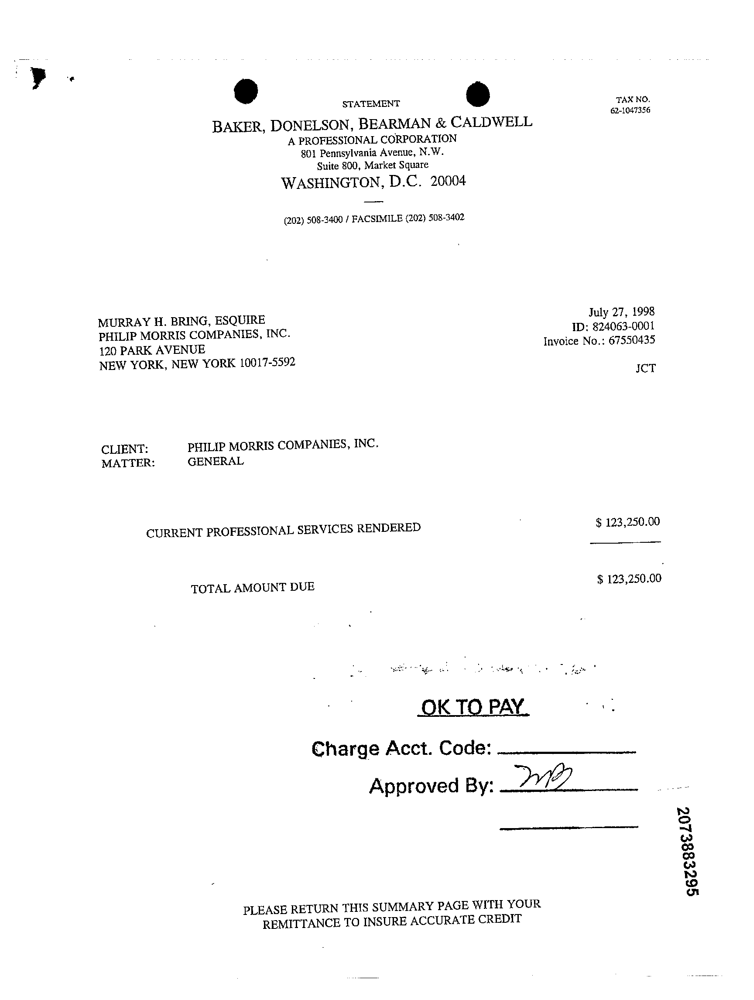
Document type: Invoice